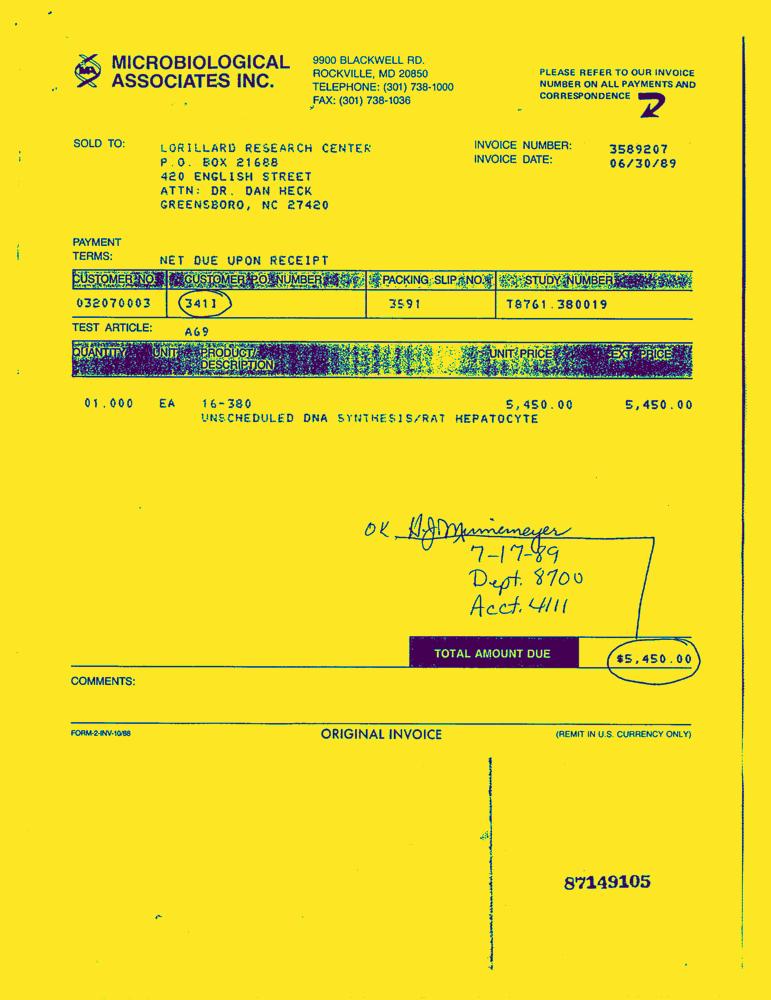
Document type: Invoice-Doc